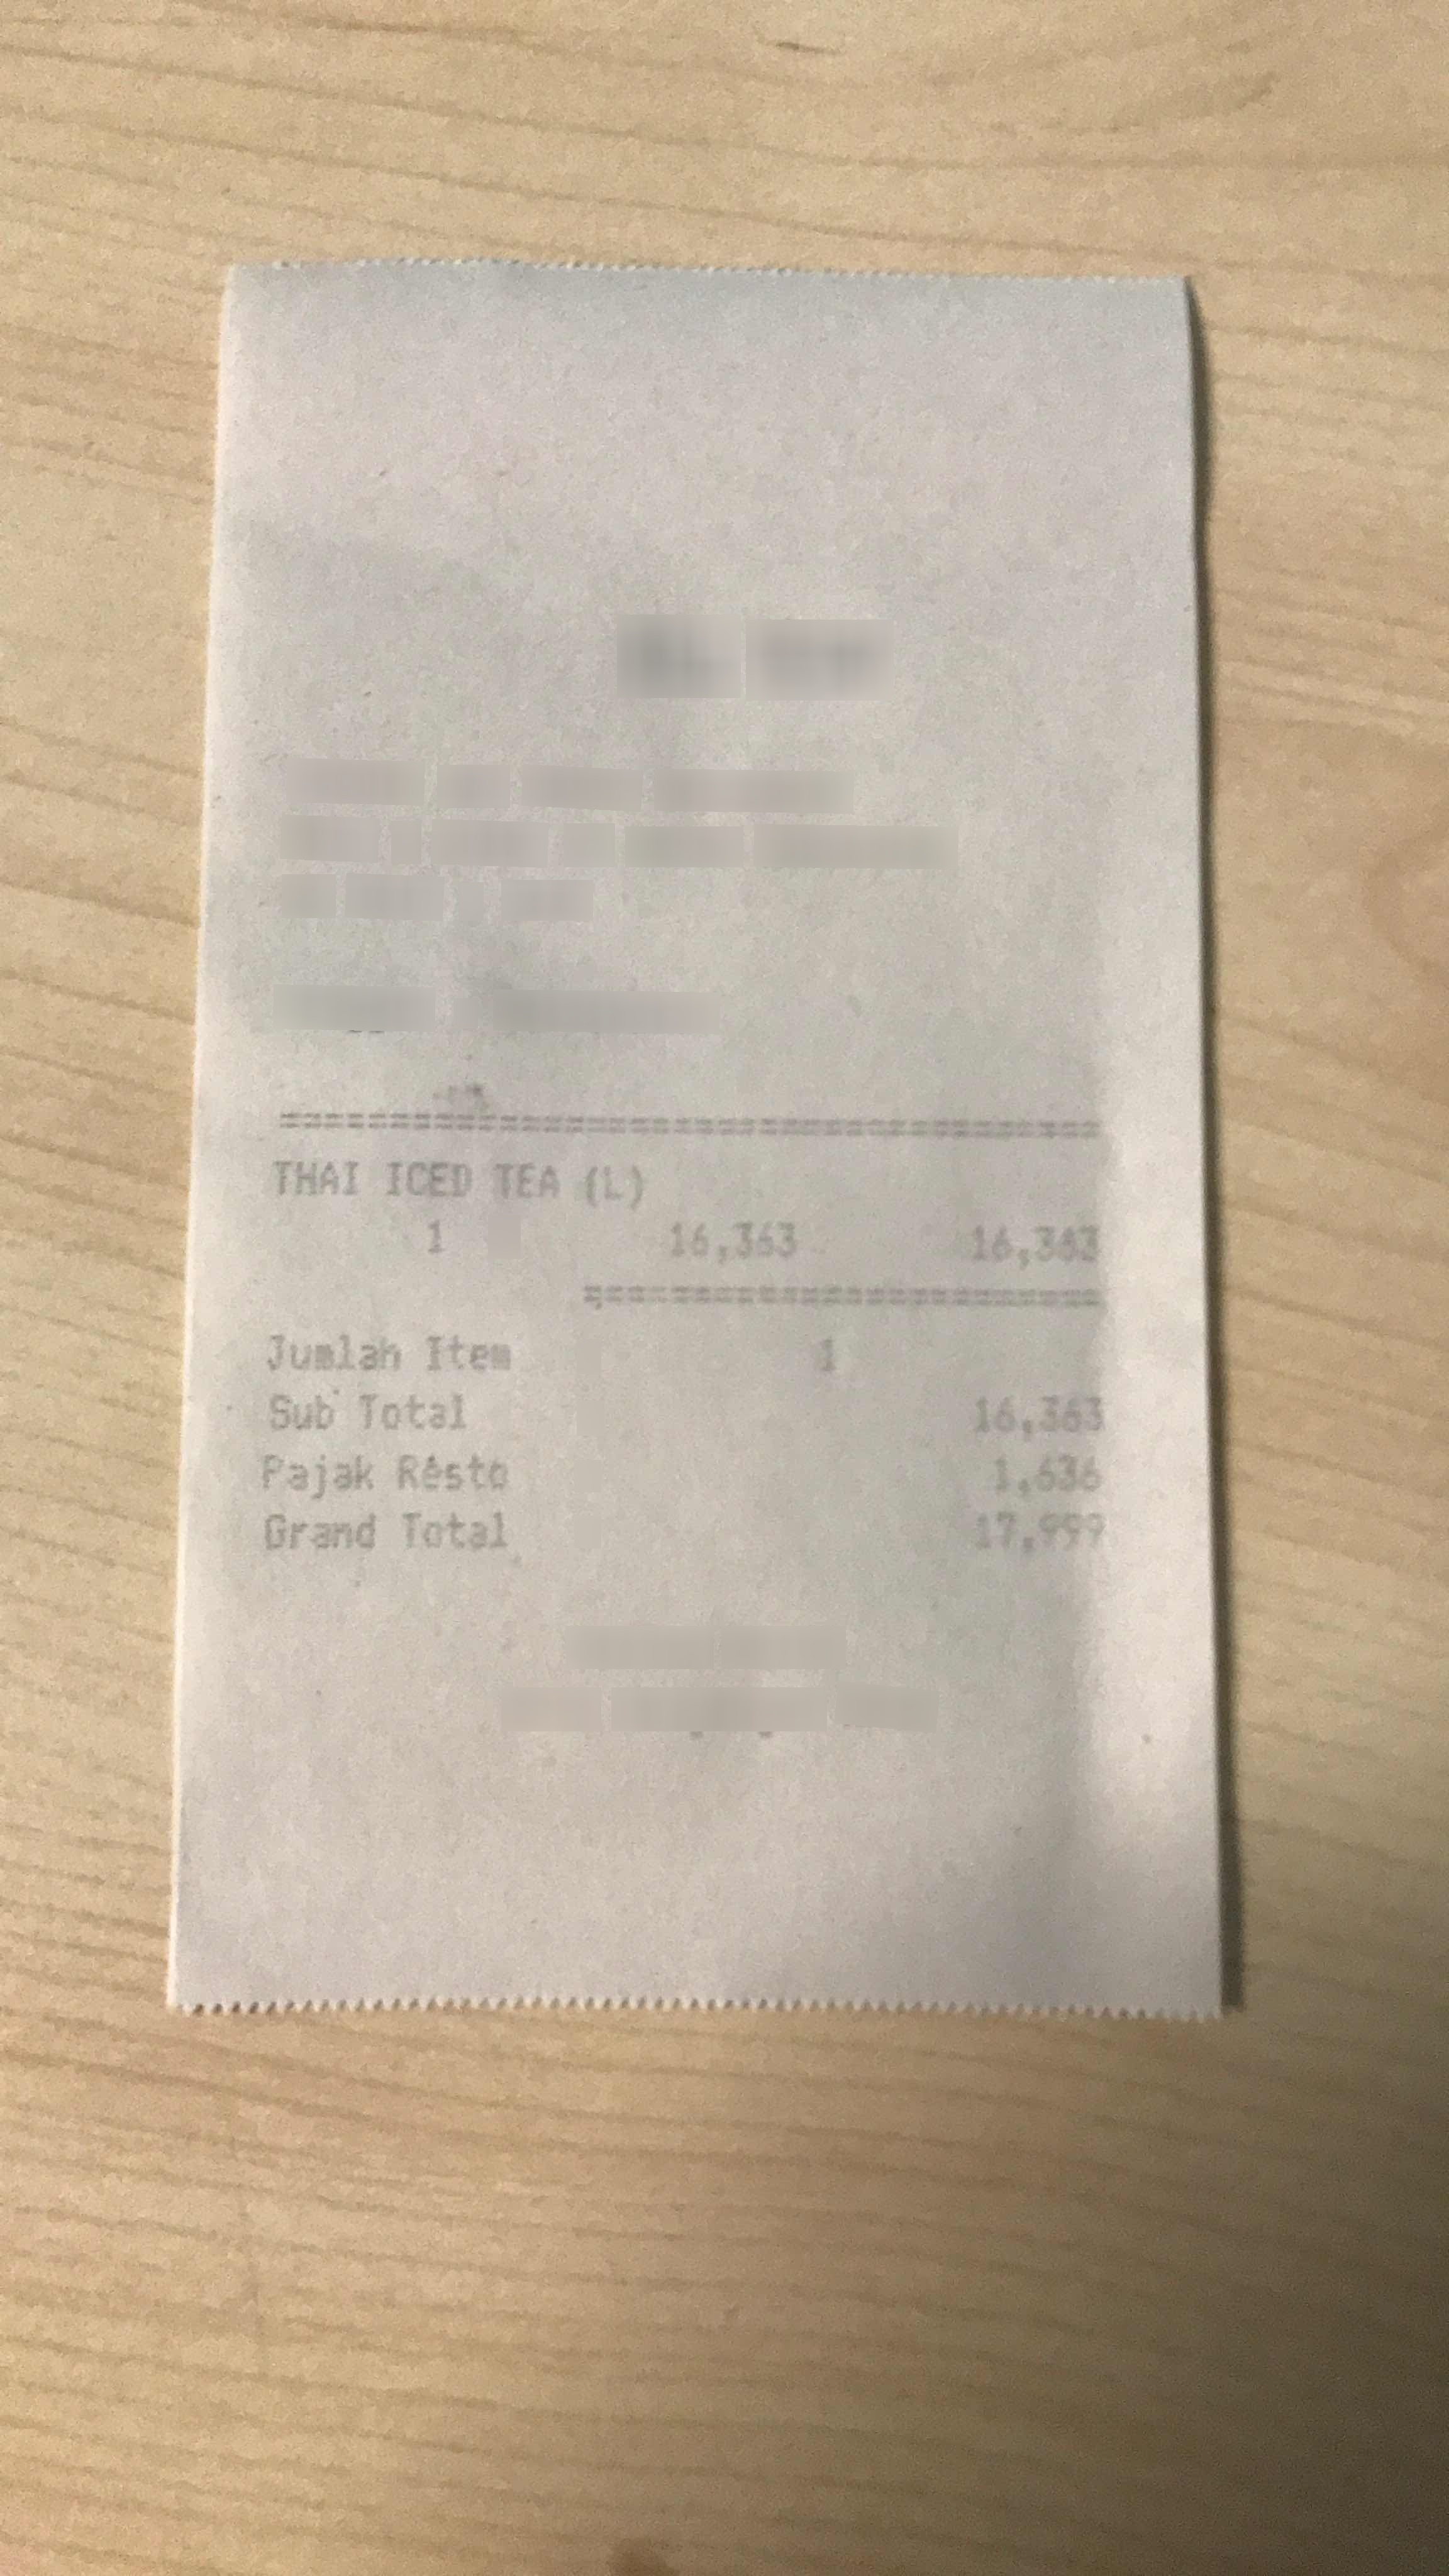
Number of items: 4
Subtotal: 16,363
Tax: 1.636
Total: 17.999
OCR text regions:
text: Grand
text: Total
text: 17.999
text: Jumlah
text: Item
text: 1
text: Sub
text: Total
text: 16,363
text: Pajak
text: Resto
text: 1.636
text: 1
text: THAI
text: ICED
text: TEA
text: (L)
text: 16,363
text: 16.363